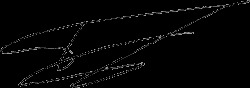
Signature of: halyna hereha